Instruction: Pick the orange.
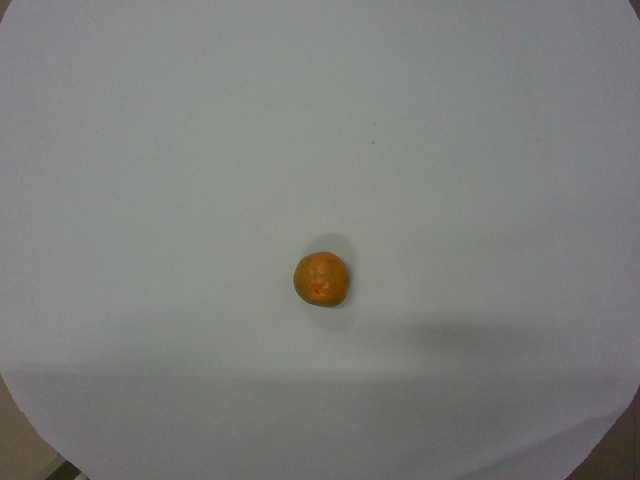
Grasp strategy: vertical